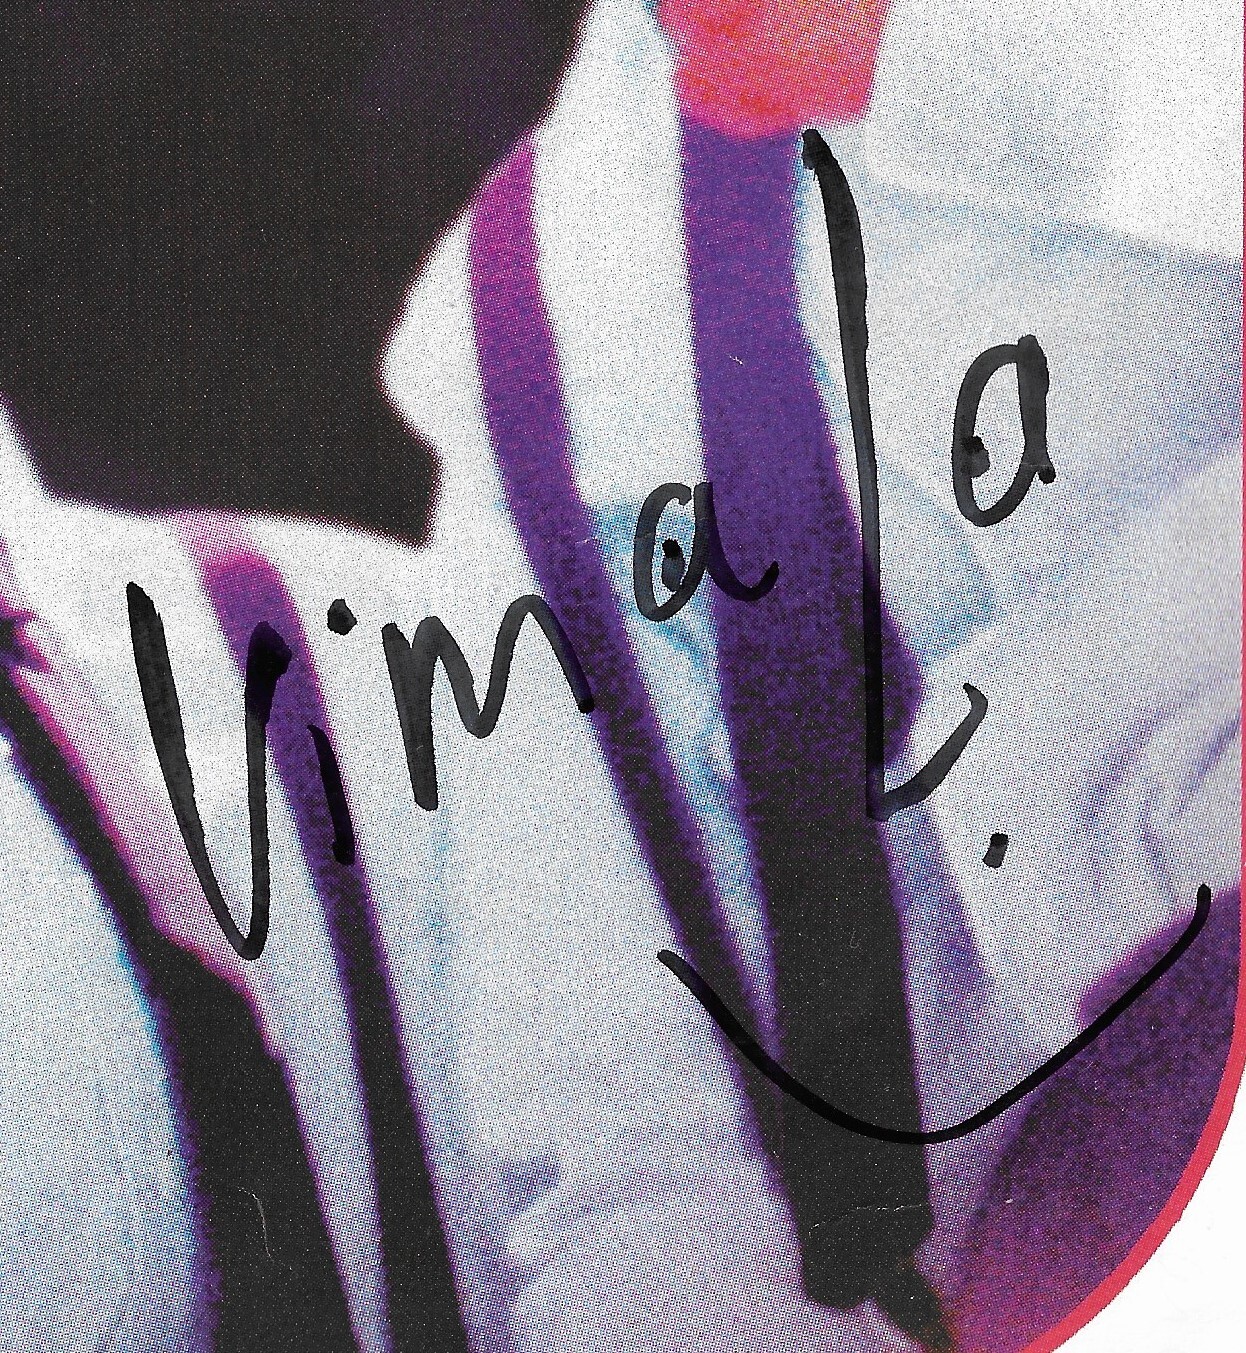
Signature of: vimala pons